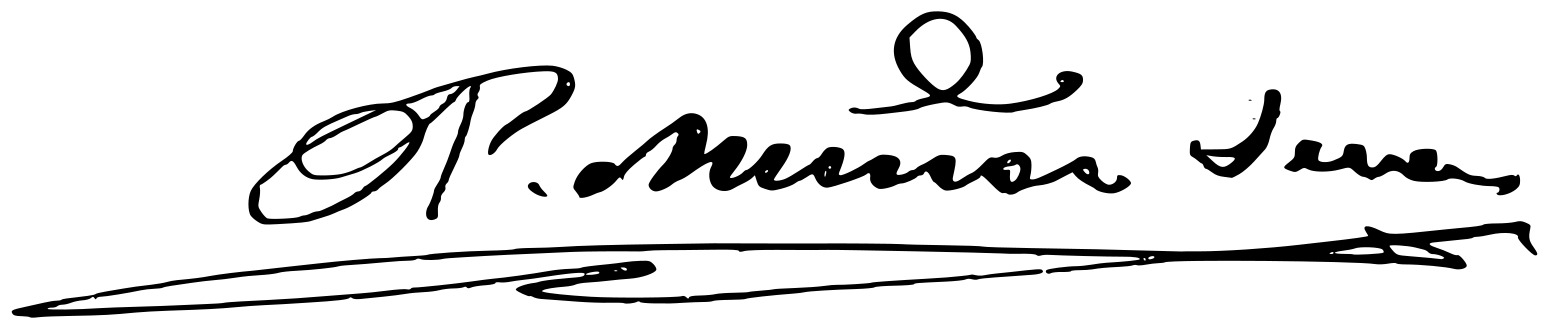
Signature of: pedro muñoz seca